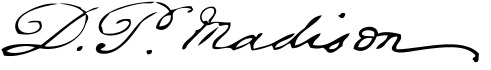
Signature of: dolley madison